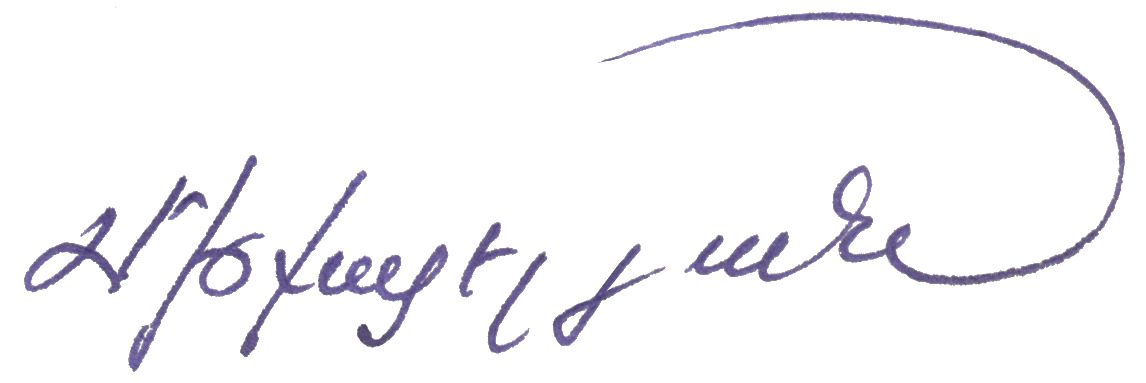
Signature of: sergey mikaelyan